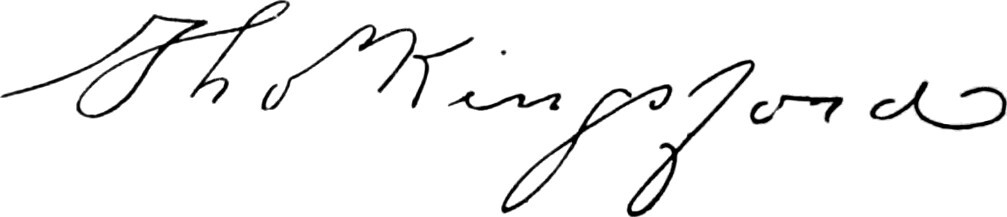
Signature of: thomas kingsford